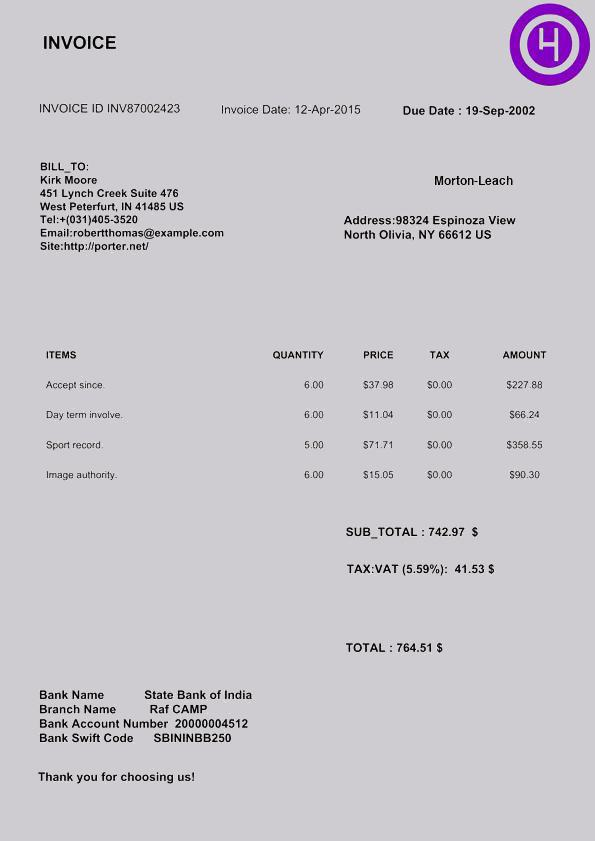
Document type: Invoice